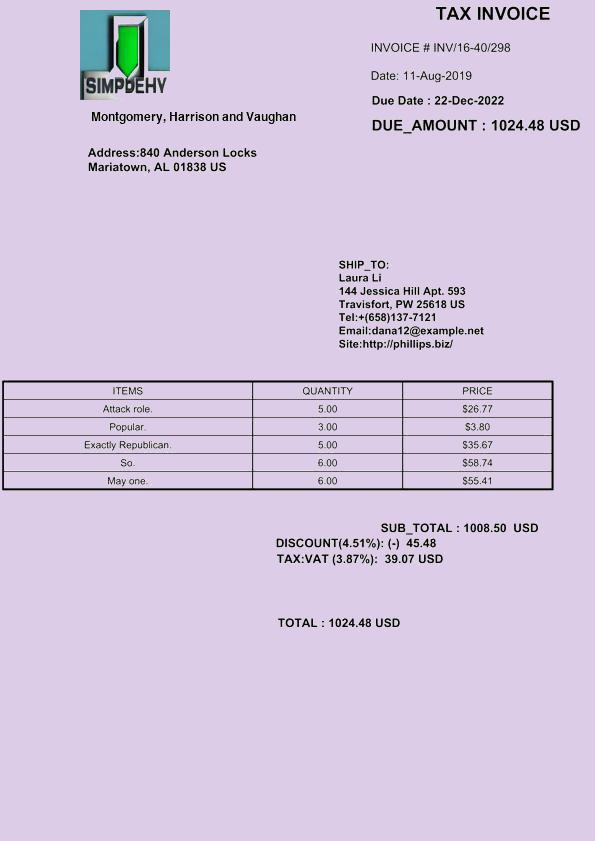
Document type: Invoice